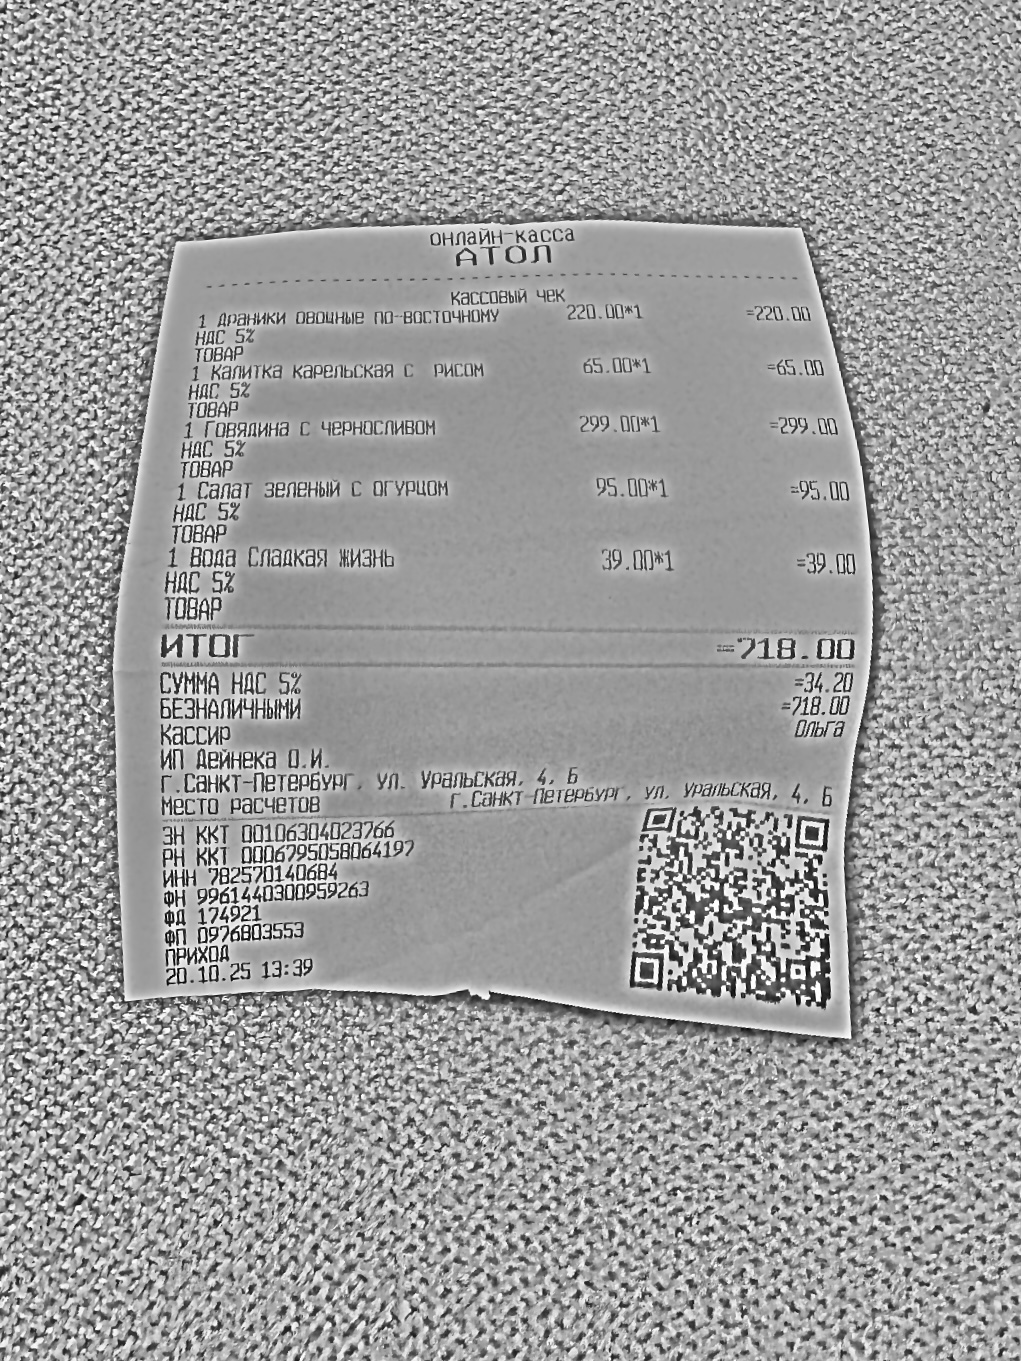
Продавец: ИП Дейнека О.И.
ИНН: 782570140684
Дата: 20.10.25
Товары: 1 Драники овощные по-восточному; 1 Калитка карельская с рисом; 1 Говядина с черносливом; 1 Салат зеленый с огурцом; 1 Вода Сладкая жизнь
Количество: 1; 1; 1; 1; 1
Цена: 220.00; 65.00; 299.00; 95.00; 39.00
Сумма: 220.00; 65.00; 299.00; 95.00; 39.00
Итого: 718.00